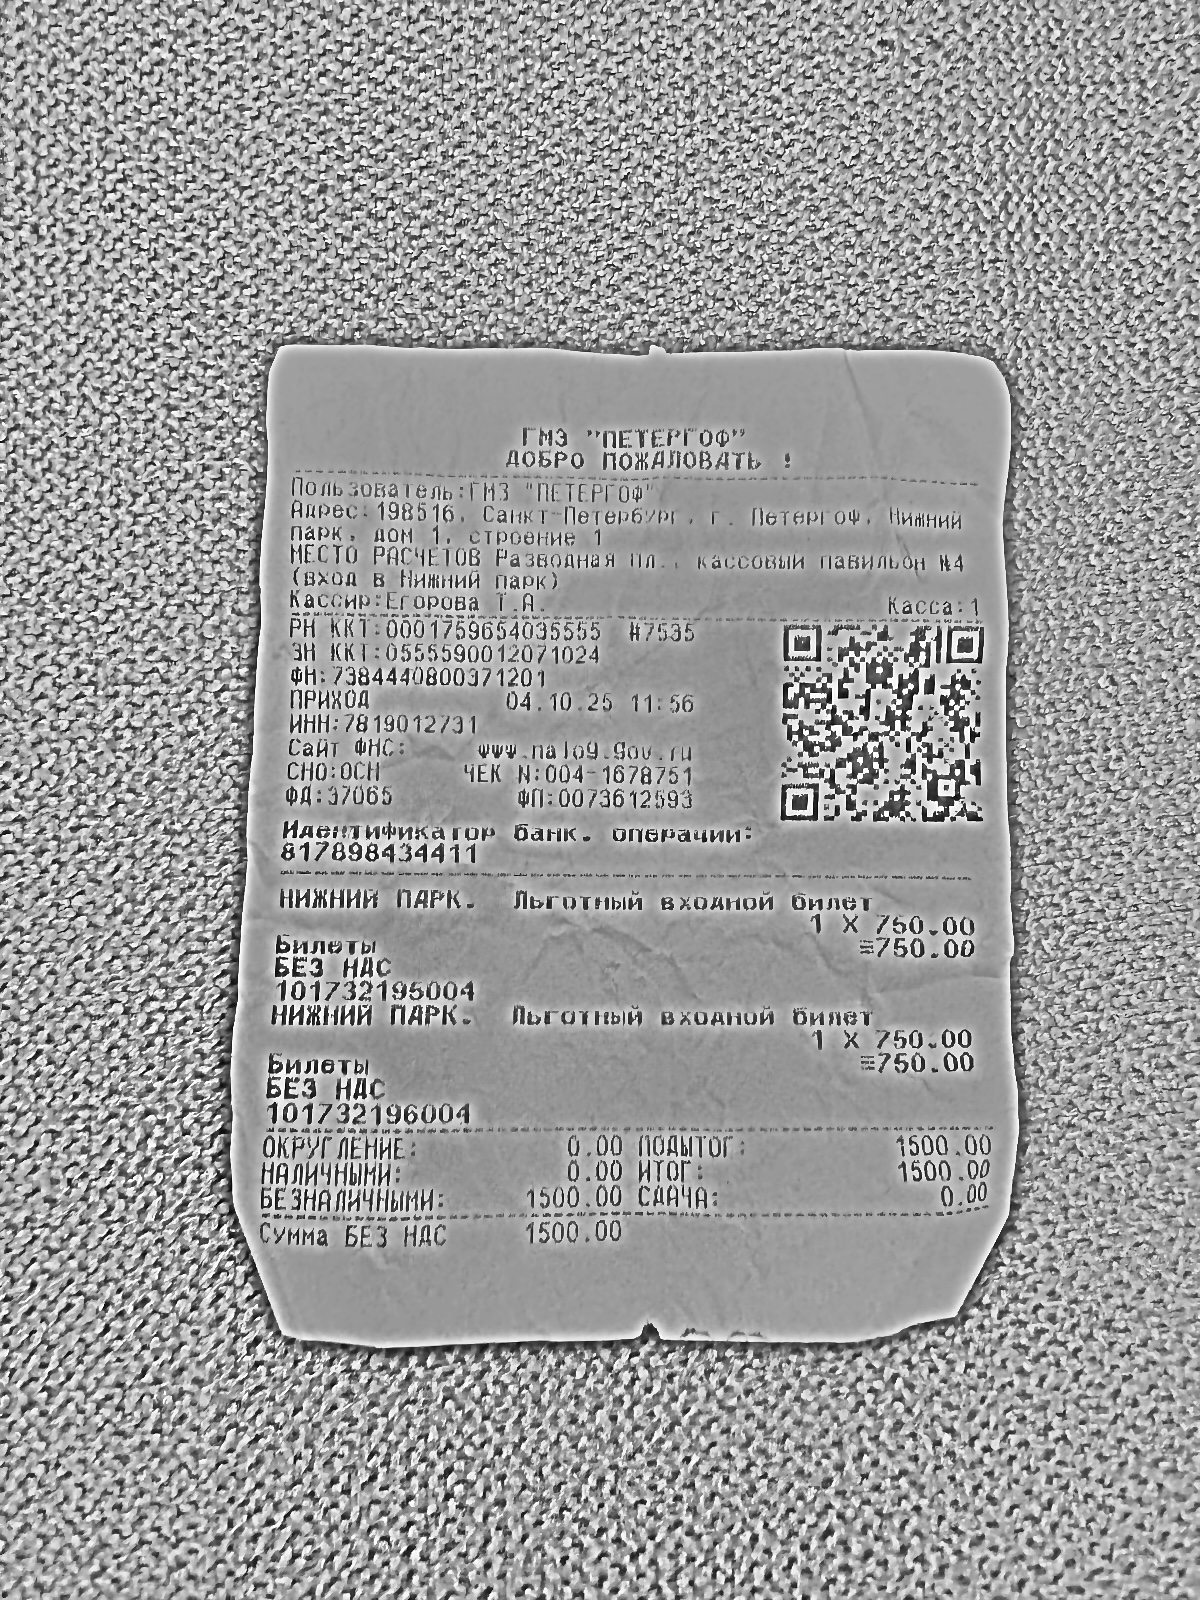
Продавец: ГМЗ "ПЕТЕРГОФ"
ИНН: 7819012731
Дата: 04.10.25
Товары: НИЖНИЙ ПАРК. Льготный входной билет; НИЖНИЙ ПАРК. Льготный входной билет
Количество: 1.000; 1.000
Цена: 750.00; 750.00
Сумма: 750.00; 750.00
Итого: 1500.00